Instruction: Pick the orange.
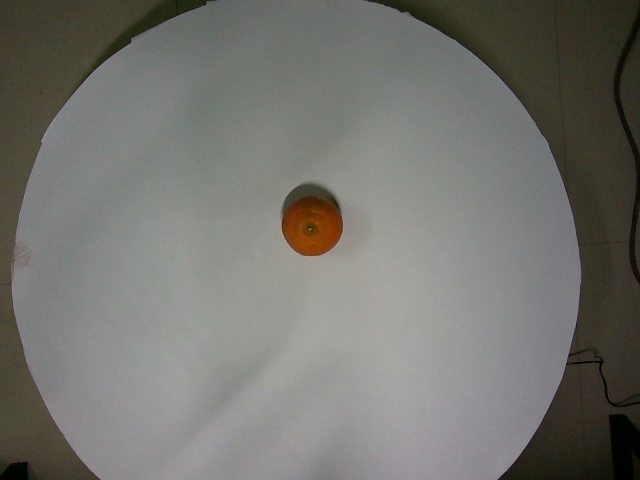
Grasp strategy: vertical